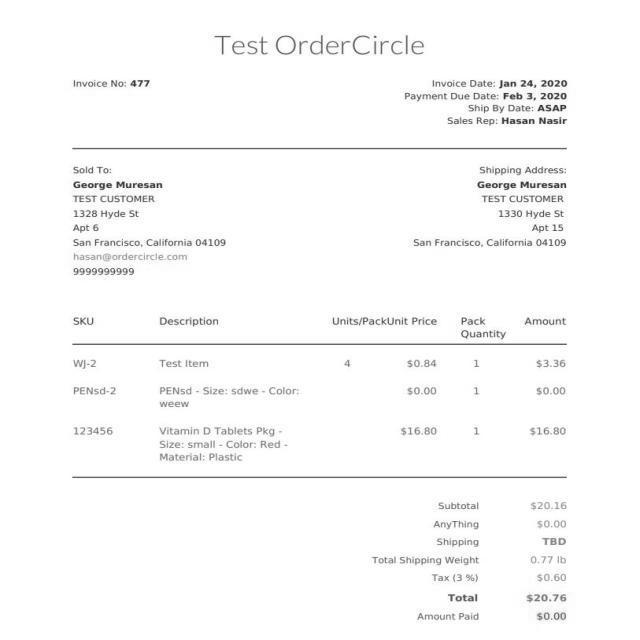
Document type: Invoice